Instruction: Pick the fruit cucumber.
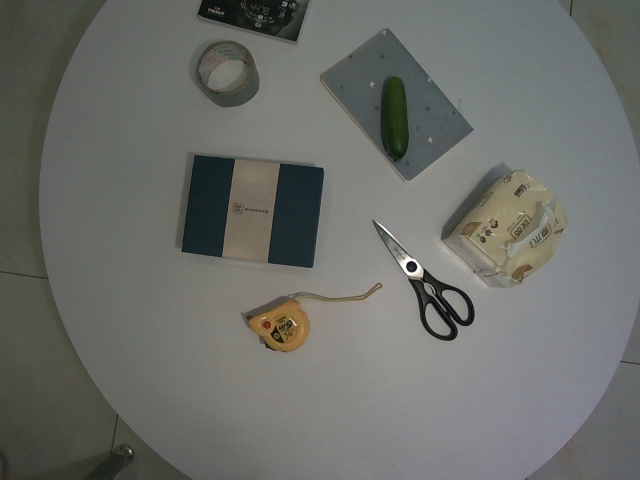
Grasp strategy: vertical